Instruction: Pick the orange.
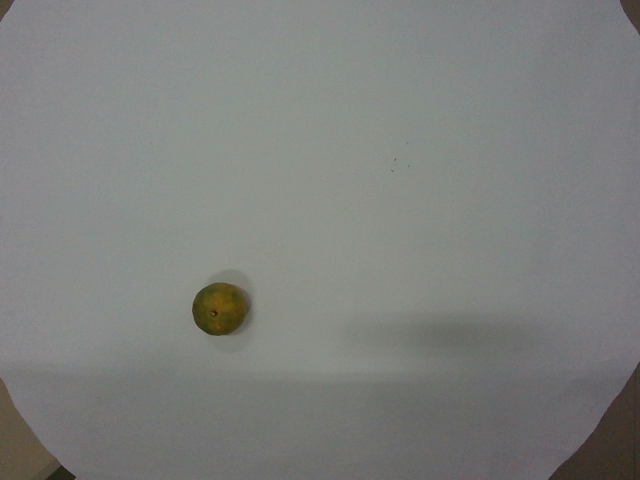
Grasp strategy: vertical